Question: What could the diagnosis suggest?
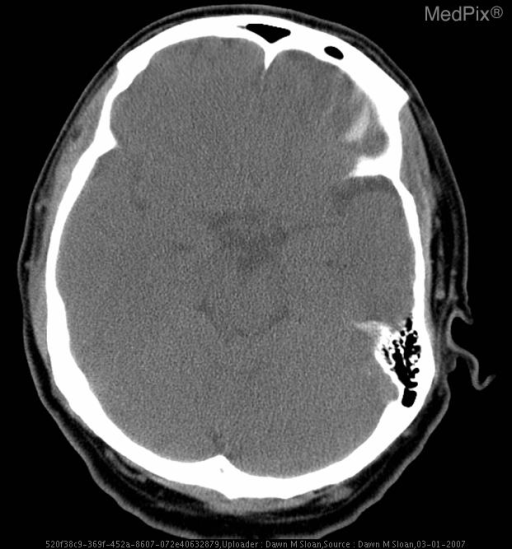
Answer: The possible diagnosis includes •  Cerebellar embolic Infarction
•  Vertebral artery dissection.